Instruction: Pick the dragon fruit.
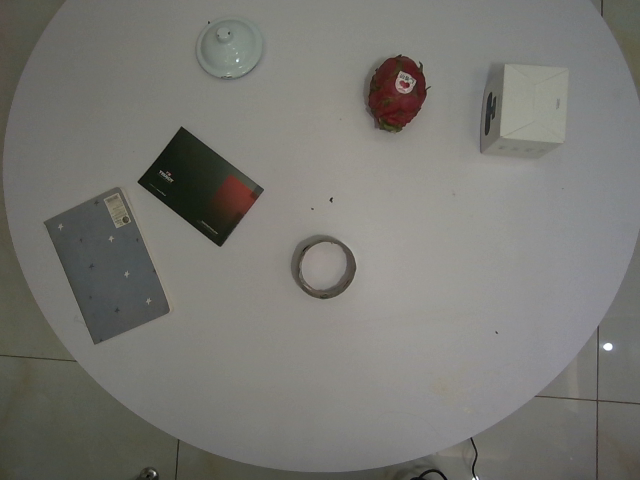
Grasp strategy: vertical